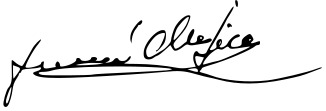
Signature of: josé mujica